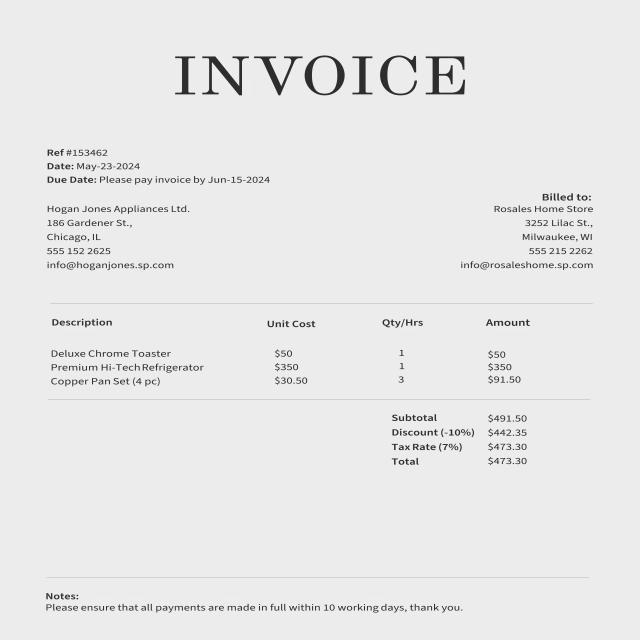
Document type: Invoice